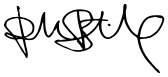
Signature of: pablo bustinduy